Question: What could the diagnosis suggest?
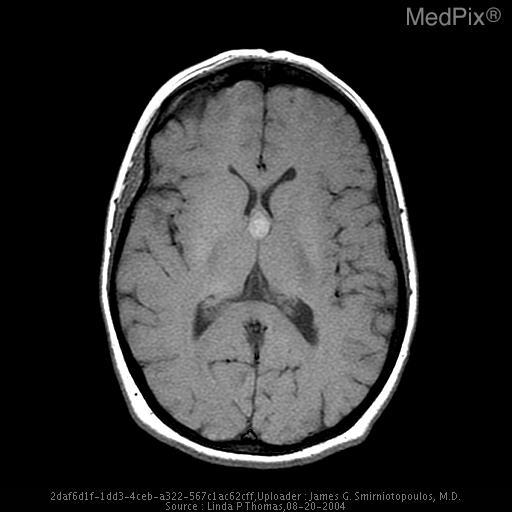
Answer: The possible diagnosis includes Colloid cyst.
Although other lesions can occur in this region such as ependymoma, subependymoma, giant cell astrocytoma and central neurocytoma,the imaging findings are characteristic for a colloid cyst..